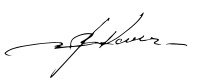
Signature of: serhiy kalchenko